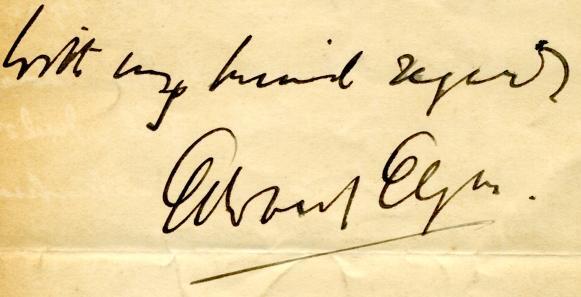
Signature of: edward elgar